Please extract the written amount, numerical amount, recipient's name, date on the cheque, and the bank's name from the image.
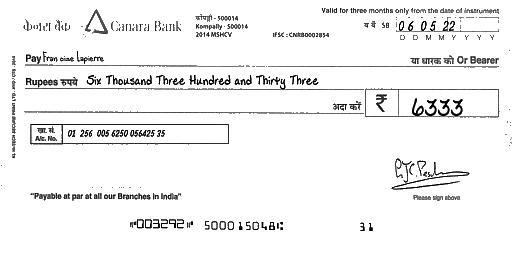
amt_in_words: Six Thousand Three Hundred and Thirty Three
amt_in_figures: 6333
payee_name: Françoise Lapierre
bank_name: Canara Bank
cheque_date: 06/05/22